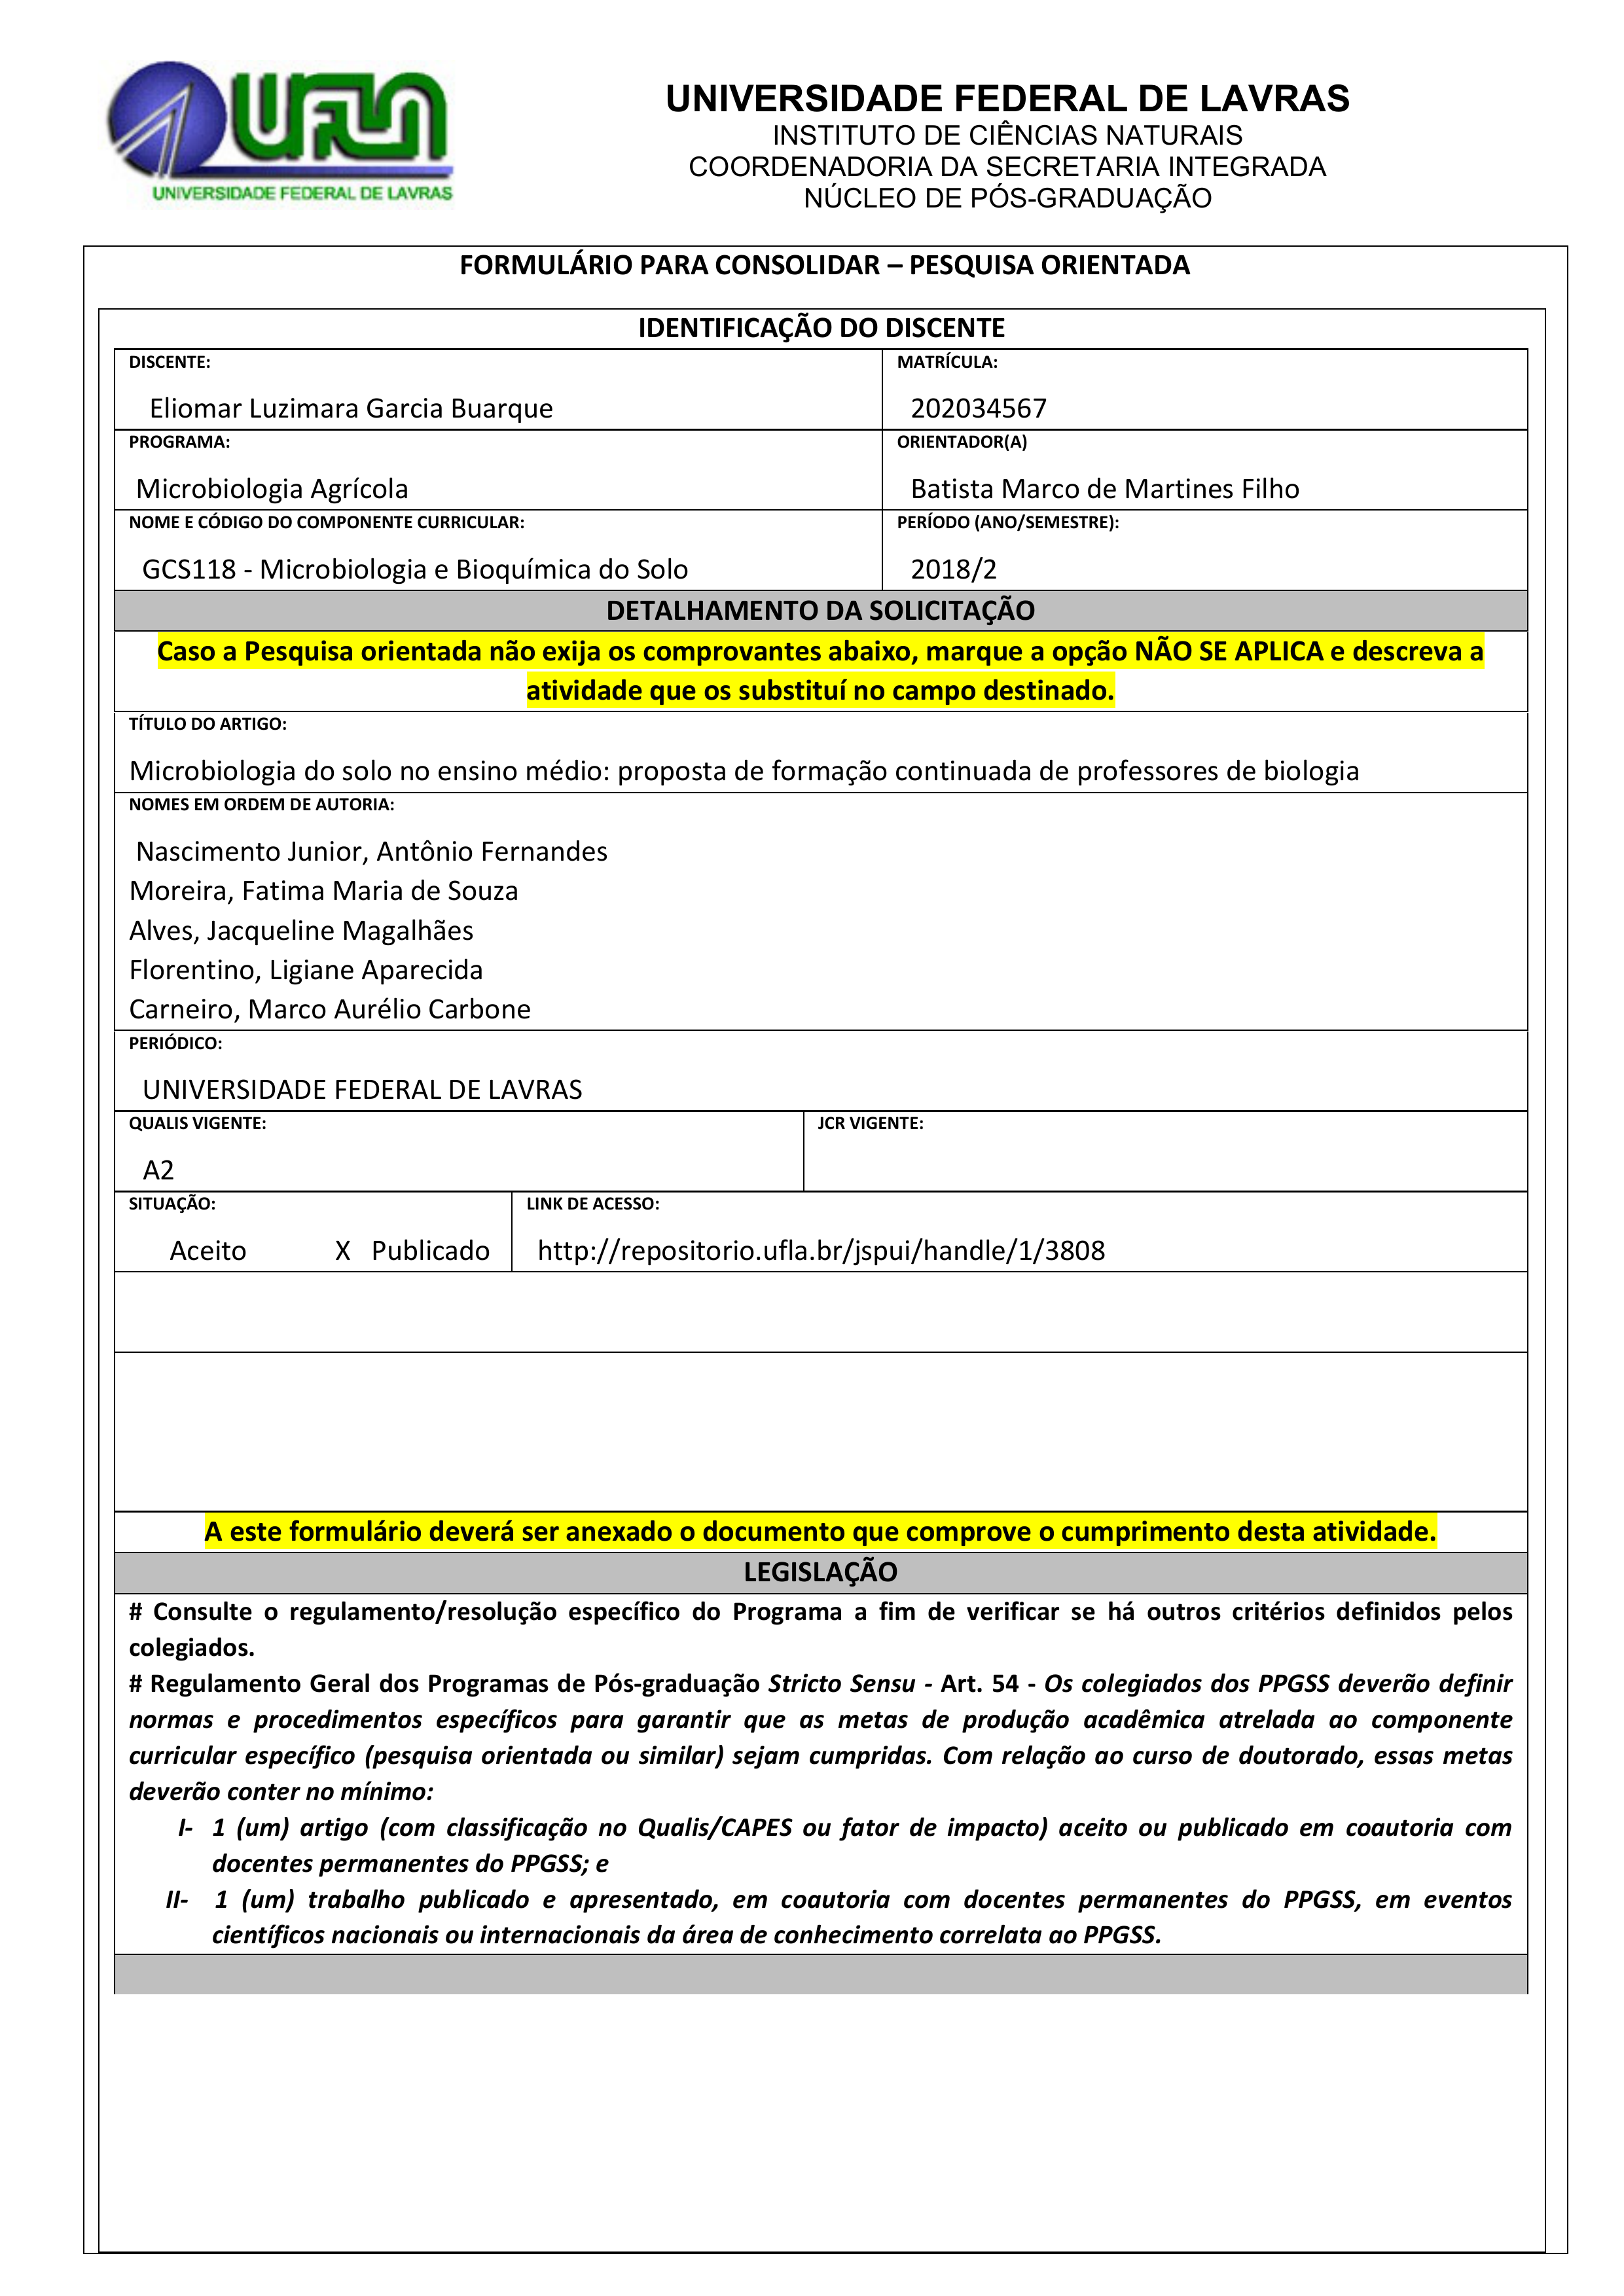
UFLA
UNIVERSIDADE FEDERAL DE LAVRAS
INSTITUTO DE CIÊNCIAS NATURAIS
COORDENADORIA DA SECRETARIA INTEGRADA
NÚCLEO DE PÓS-GRADUAÇÃO
UNIVERSIDADE FEDERAL DE LAVRAS
FORMULÁRIO PARA CONSOLIDAR — PESQUISA ORIENTADA
IDENTIFICAÇÃO DO DISCENTE
MATRÍCULA:
202034567
DISCENTE:
Eliomar Luzimara Garcia Buarque
ORIENTADOR(A)
Batista Marco de Martines Filho
PROGRAMA:
Microbiologia Agrícola
NOME E CÓDIGO DO COMPONENTE CURRICULAR:
GCS118 - Microbiologia e Bioquímica do Solo
PERÍODO (ANO/SEMESTRE):
2018/2
DETALHAMENTO DA SOLICITAÇÃO
TÍTULO DO ARTIGO:
Microbiologia do solo no ensino médio: proposta de formação continuada de professores de biologia
NOMES EM ORDEM DE AUTORIA:
Nascimento Junior, Antônio Fernandes
Moreira, Fatima Maria de Souza
Alves, Jacqueline Magalhães
Florentino, Ligiane Aparecida
Carneiro, Marco Aurélio Carbone
PERIÓDICO:
UNIVERSIDADE FEDERAL DE LAVRAS
QUALIS VIGENTE:
A2
JCR VIGENTE:
SITUAÇÃO:
Publicado
X
Aceito
LINK DE ACESSO:
http://repositorio.ufla.br/jspui/handle/1/3808
Caso a Pesquisa orientada não exija os comprovantes abaixo, marque a opção NÃO SE APLICA e descreva a atividade que os substituí no campo destinado.
:A este formulário deverá ser anexado o documento que comprove o cumprimento desta atívidade.!
LEGISLAÇÃO
# Consulte o regulamento/resolução específico do Programa a fim de verificar se há outros critérios definidos pelos colegiados.
# Regulamento Geral dos Programas de Pós-graduação Stricto Sensu - Art. 54 - Os colegiados dos PPGSS deverão definir normas e procedimentos específicos para garantir que as metas de produção acadêmica atrelada ao componente curricular específico (pesquisa orientada ou similar) sejam cumpridas. Com relação ao curso de doutorado, essas metas deverão conter no mínimo:
I- 1 (um) artigo (com classificação no Qualis/CAPES ou fator de impacto) aceito ou publicado em coautoria com docentes permanentes do PPGSS; e
II- 1 (um) trabalho publicado e apresentado, em coautoria com docentes permanentes do PPGSS, em eventos científicos nacionais ou internacionais da área de conhecimento correlata ao PPGSS.